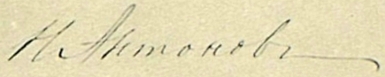
Signature of: nikolay antonov